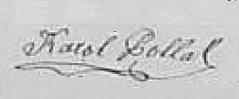
Signature of: karol pollak